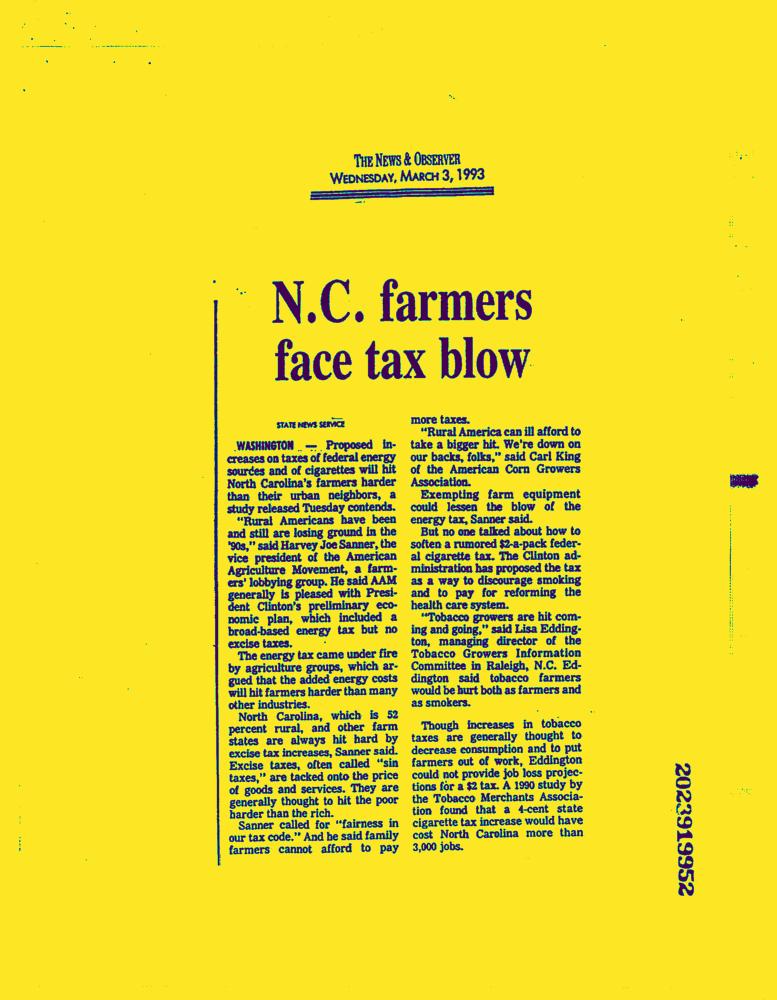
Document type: News-Article